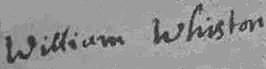
Signature of: william whiston